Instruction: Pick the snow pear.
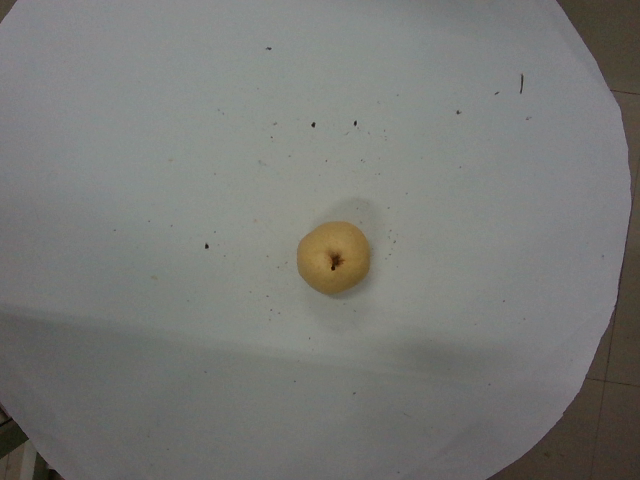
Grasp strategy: vertical